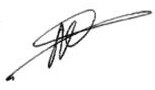
Signature of: nikola crown prince of montenegro